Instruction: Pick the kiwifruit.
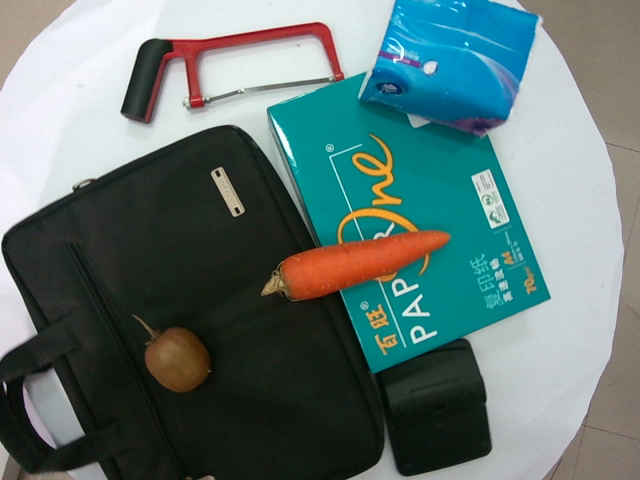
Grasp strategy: vertical